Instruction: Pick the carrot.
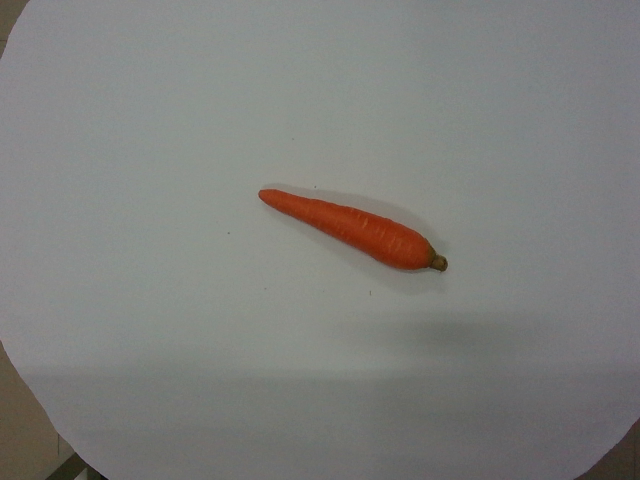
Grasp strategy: vertical